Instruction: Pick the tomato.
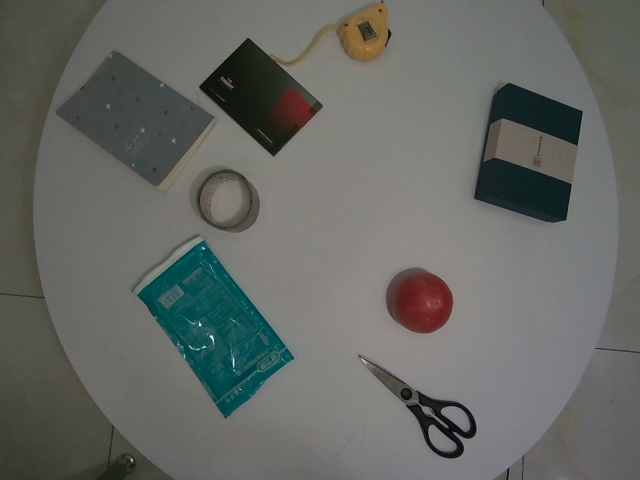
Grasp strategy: vertical